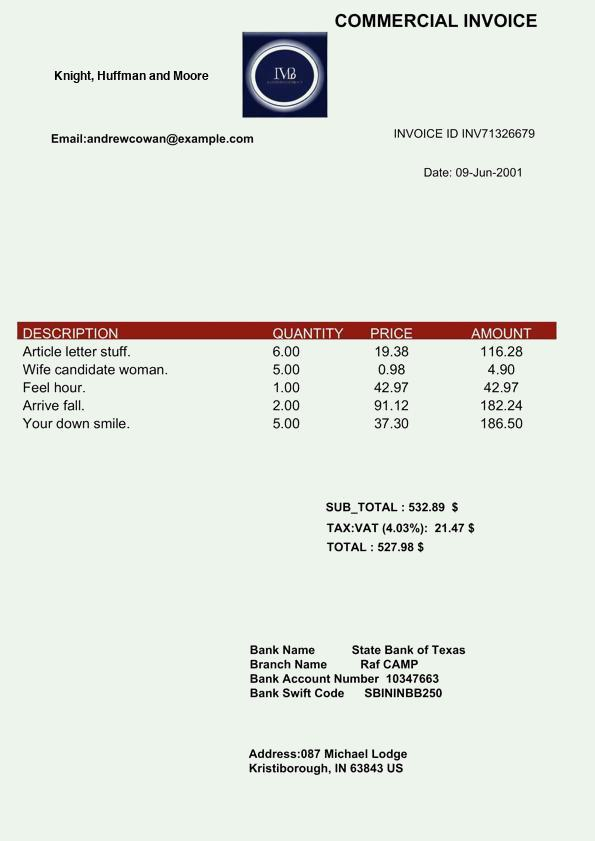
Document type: Invoice